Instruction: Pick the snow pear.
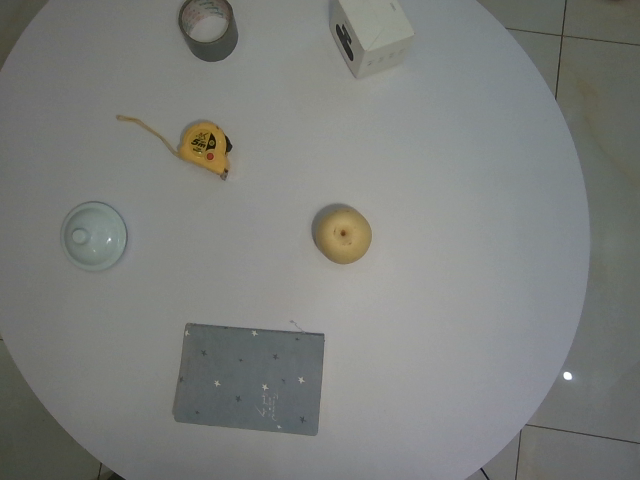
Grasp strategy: vertical